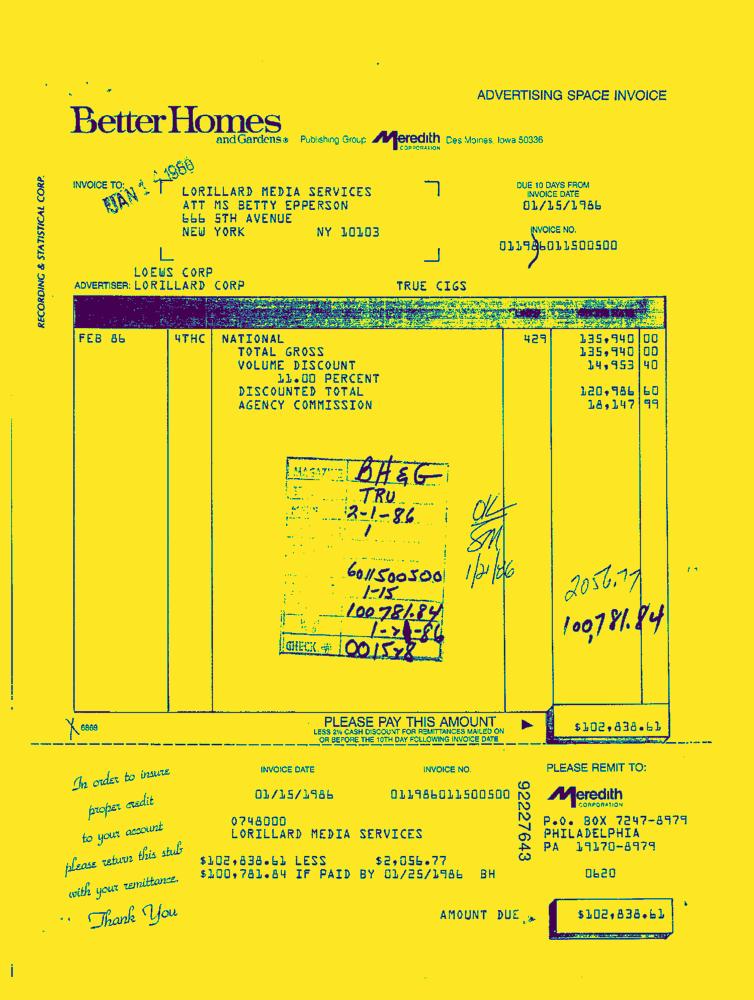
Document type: Invoice-Doc